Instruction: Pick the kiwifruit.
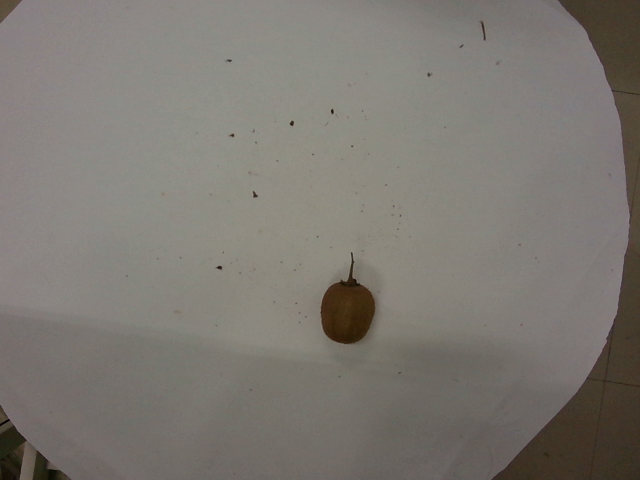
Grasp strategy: vertical